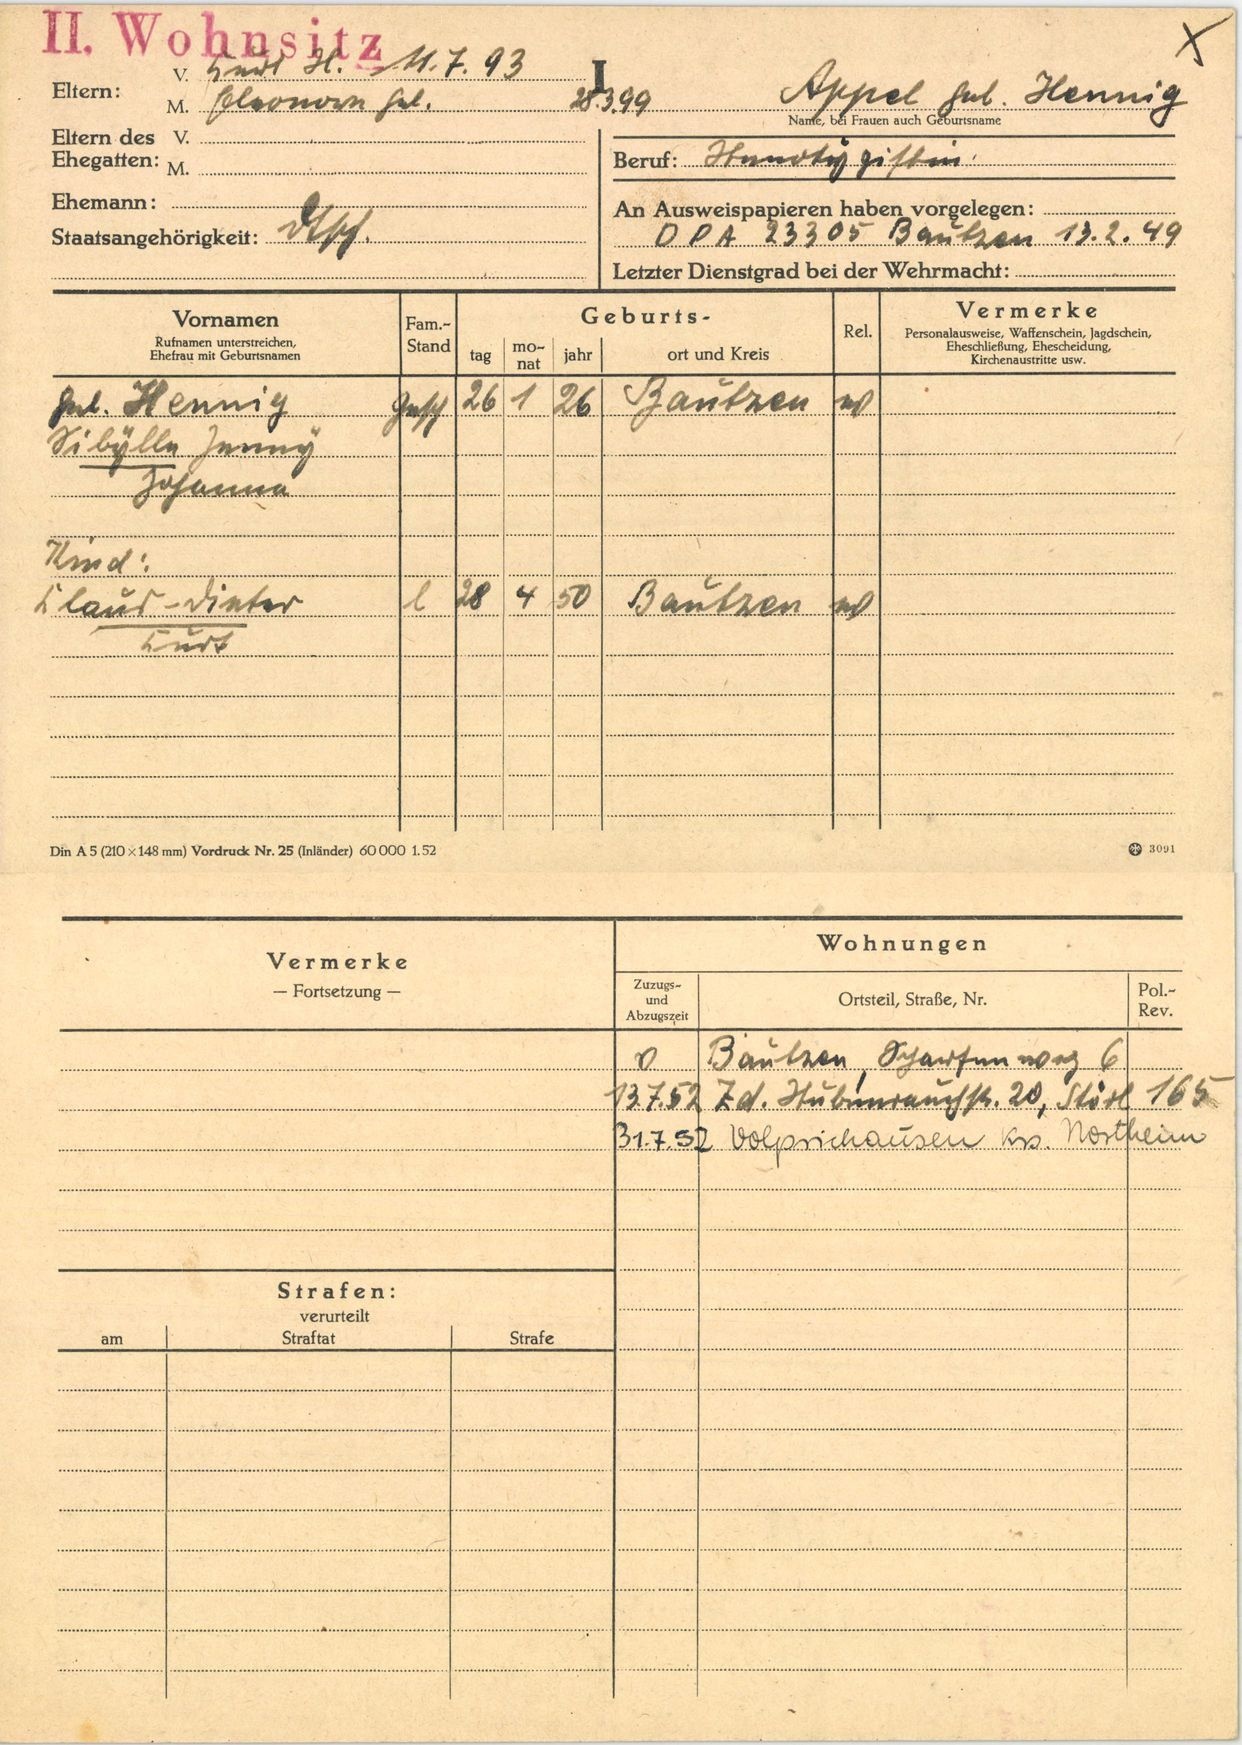
Appel geb. Hennig